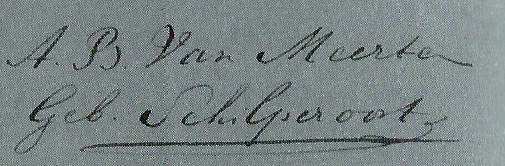
Signature of: anna barbara van meerten schilperoort